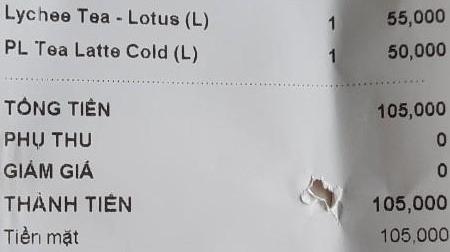
<table>
<tr>
<td>Lychee Tea - Lotus (L)</td>
<td>1</td>
<td>55,000</td>
</tr>
<tr>
<td>PL Tea Latte Cold (L)</td>
<td>1</td>
<td>50,000</td>
</tr>
</table>

TỔNG TIỀN 105,000
PHỤ THU 0
GIẢM GIÁ 0
THÀNH TIỀN 105,000
Tiền mặt 105,000